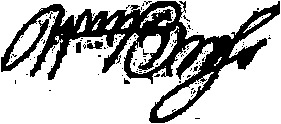
Signature of: william bross